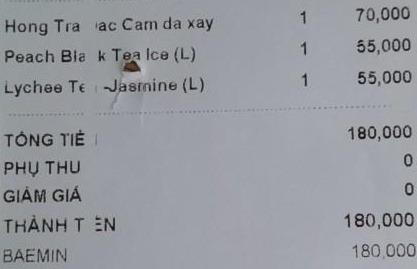
<table>
<tr>
<td>Hong Tra Tac Cam da xay</td>
<td>1</td>
<td>70,000</td>
</tr>
<tr>
<td>Peach Black Tea Ice (L)</td>
<td>1</td>
<td>55,000</td>
</tr>
<tr>
<td>Lychee Tea Jasmine (L)</td>
<td>1</td>
<td>55,000</td>
</tr>
</table>

TỔNG TIỀN 180,000
PHỤ THU 0
GIẢM GIÁ 0
THÀNH TIỀN 180,000
BAEMIN 180,000